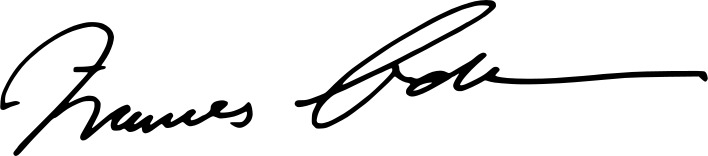
Signature of: frances adamson